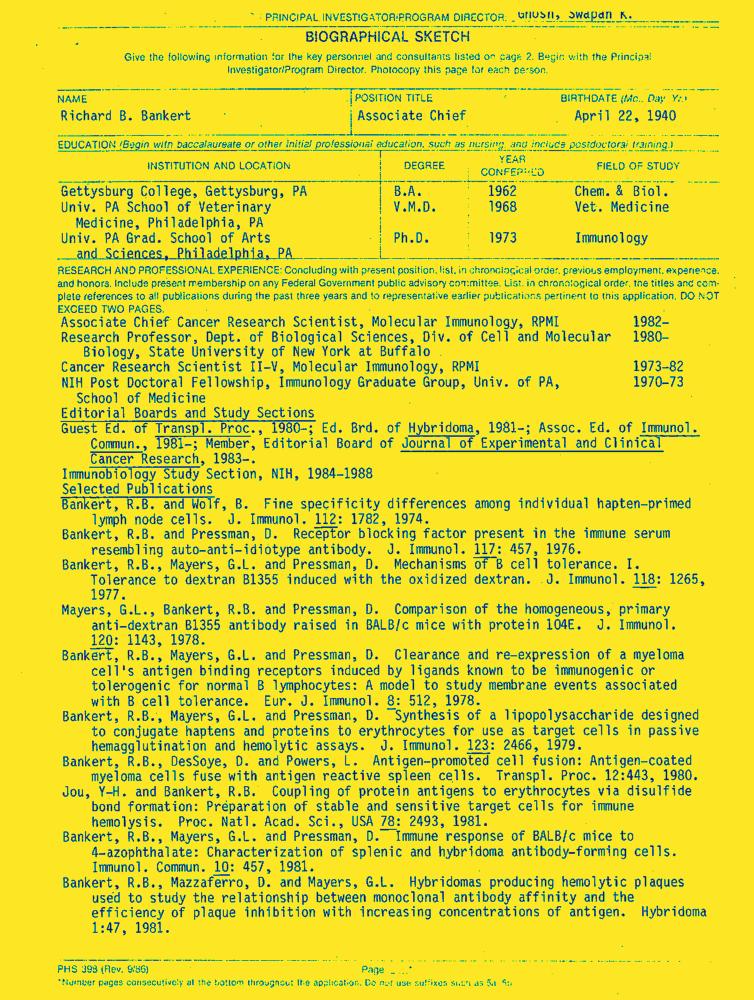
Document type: Resume-Doc